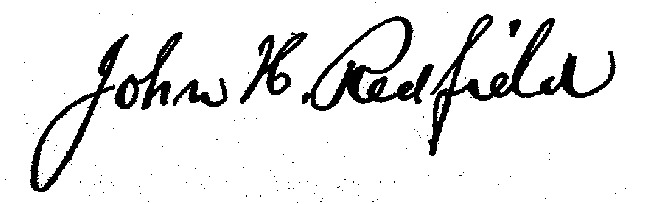
Signature of: john howard redfield